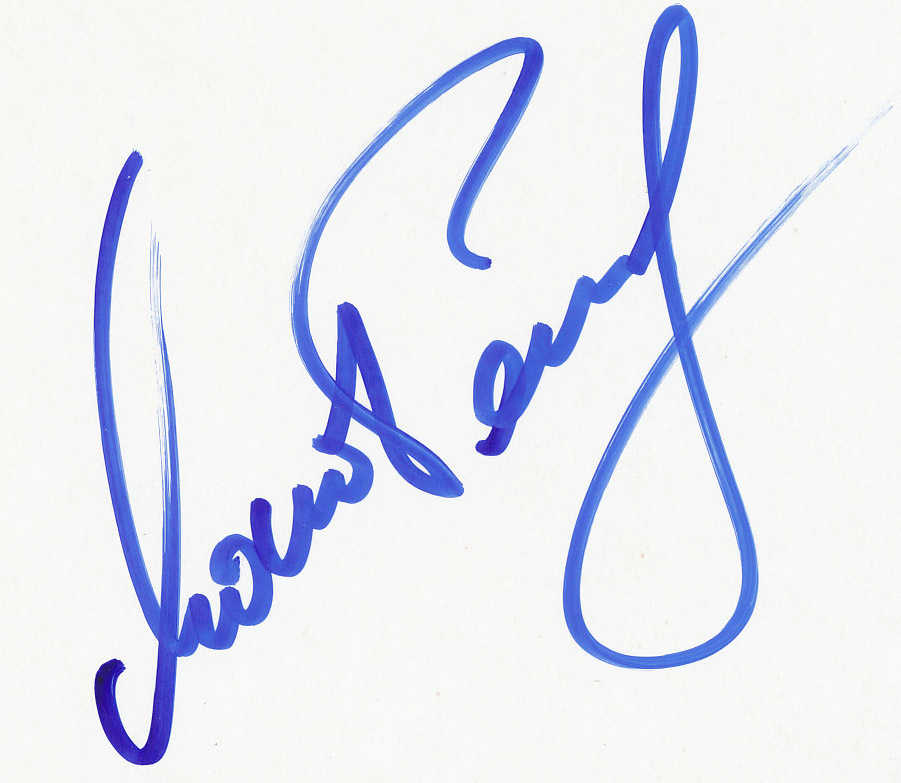
Signature of: maria perschy